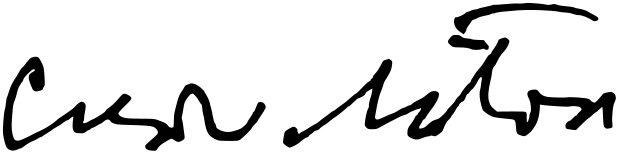
Signature of: czesław miłosz